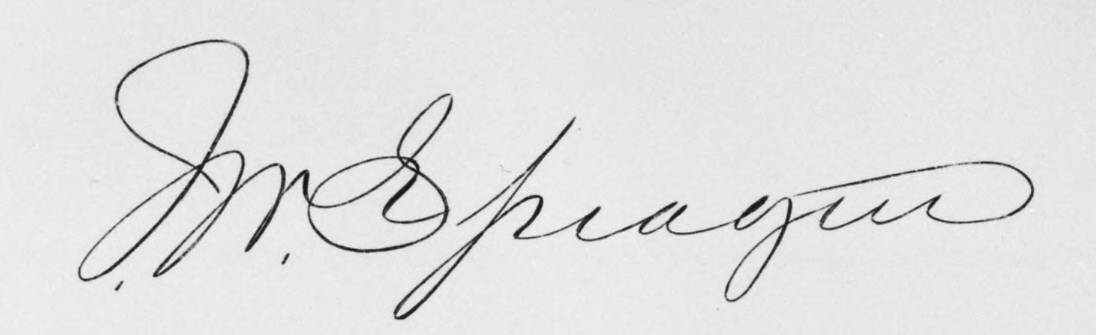
Signature of: john w sprague